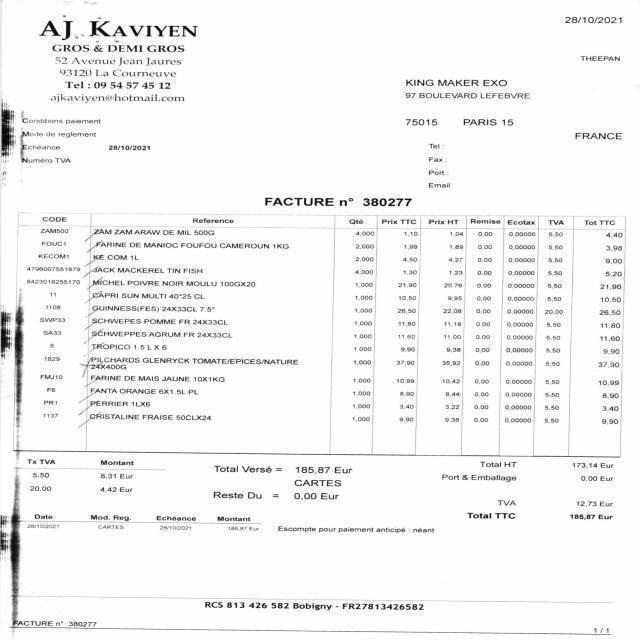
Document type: Invoice